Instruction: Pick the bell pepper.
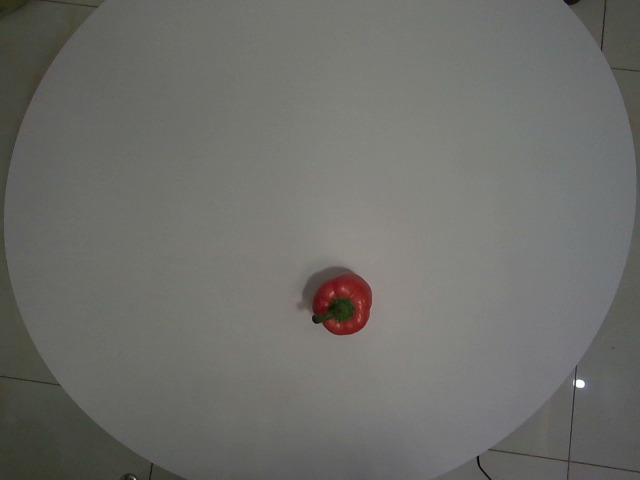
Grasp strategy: vertical